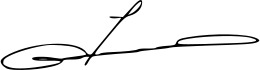
Signature of: juliana of the netherlands